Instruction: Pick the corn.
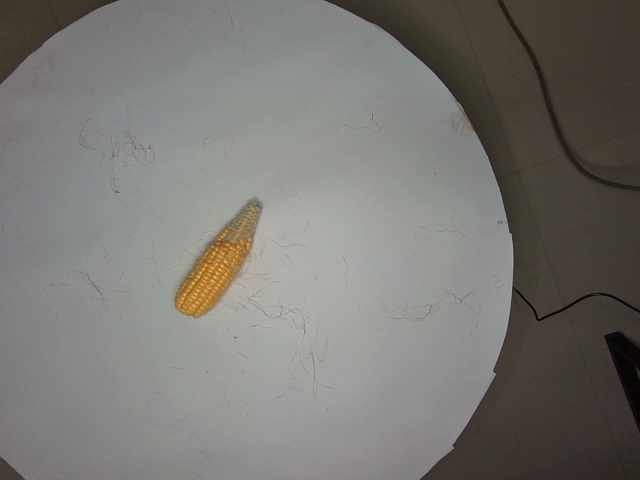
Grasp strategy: vertical